Question: Explain the disease:
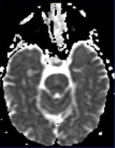
Answer: The disease is discussed as: CT  and  MR have allowed the earlier and more frequent recognition of central  pontine  myelinolysis  (CPM) - more properly called "Osmotic Myelinolysis".    This may  be  seen  in  patients  with  alcohol  abuse,  liver  disease,  burns,  cancer,  sepsis,  and  anorexia.    Patients  may  present  with  spastic  quadriparesis  and  cranial  nerve  paresis.    The  level  of  consciousness  may  range  from  normal  to  coma.

Usually blamed on "osmotic stress" - the  rapid  correction  of  hyponatremia  appears  to  play  an  important  role  with  some  descriptions  of  the  disease  portraying  it  as  an  osmotic  demyelination  syndrome.  However, there are cases which have had relatively normal sodium values.  PMID: 17462902

Recovery  may  be  variable.    CPM  may  be  more  common  than  previously  recognized  with  mild,  clinically  undetected  cases  found  at  autopsy.

Differential considerations for the central pontine lesions include: pontine  glioma (astrocytoma), hemangioblastoma, ischemic changes, herniation syndromes, multiple sclerosis, and central pontine myelinolysis.  Without  mass effect the first two choices are less likely.  An acute clinical history and an absent normal basilar artery flow void would suggest pontine infarction.  Multiple  sclerosis  will  usually  exhibit  additional  characteristic  lesions - typically in the cerebral hemispheric white matter, especially along the margins of the lateral ventricles.